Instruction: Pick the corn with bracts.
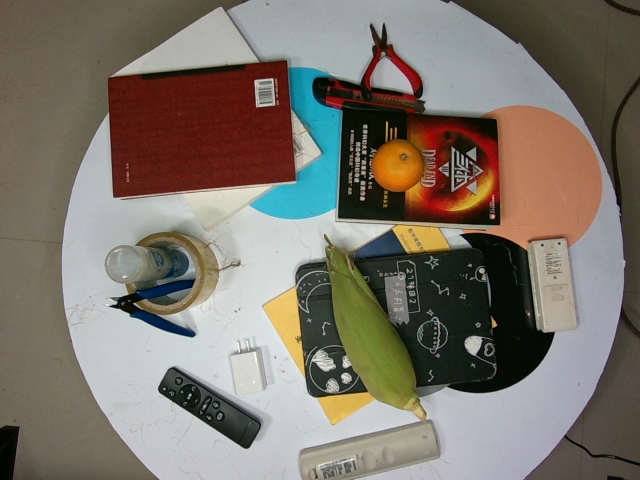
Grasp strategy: vertical